Question: How is the history relevant to the case?
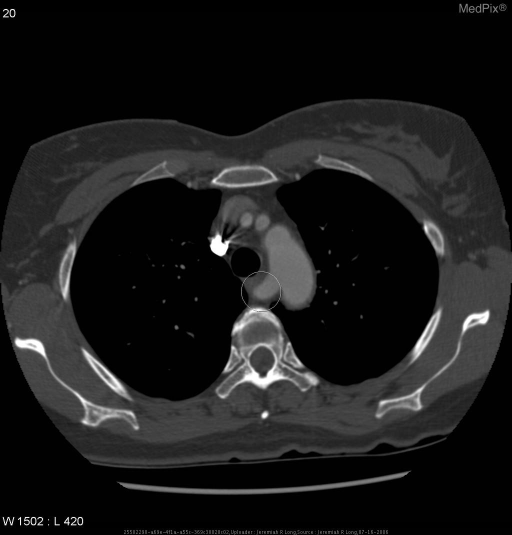
Answer: The patient's history of 54 year-old female with acute onset chest pain. is key in understanding the case.